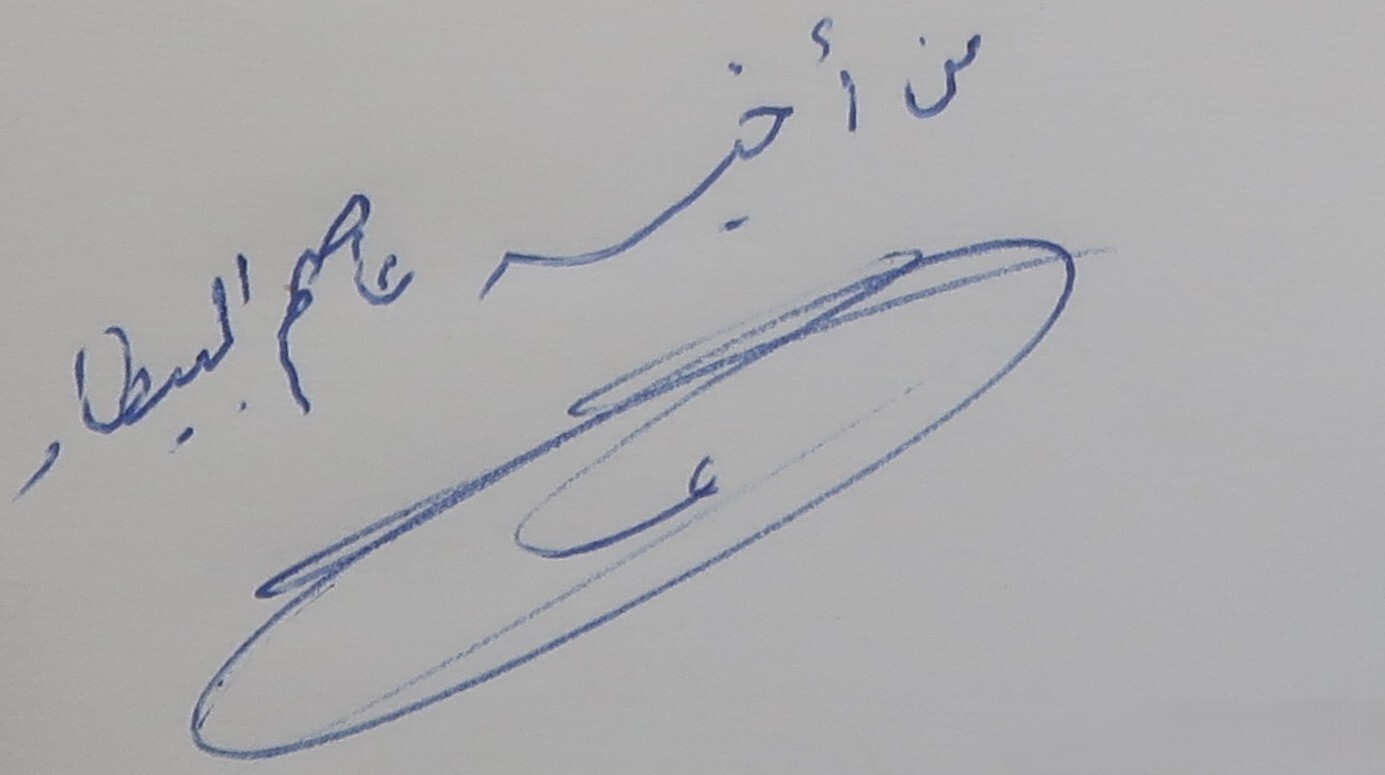
Signature of: asem bahjat baytar